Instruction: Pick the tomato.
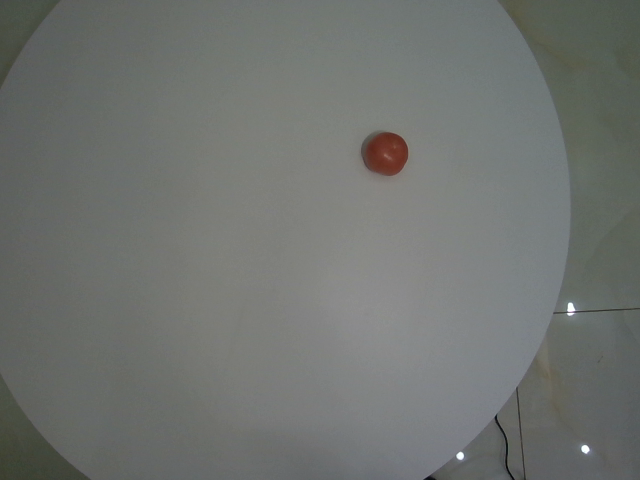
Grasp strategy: vertical